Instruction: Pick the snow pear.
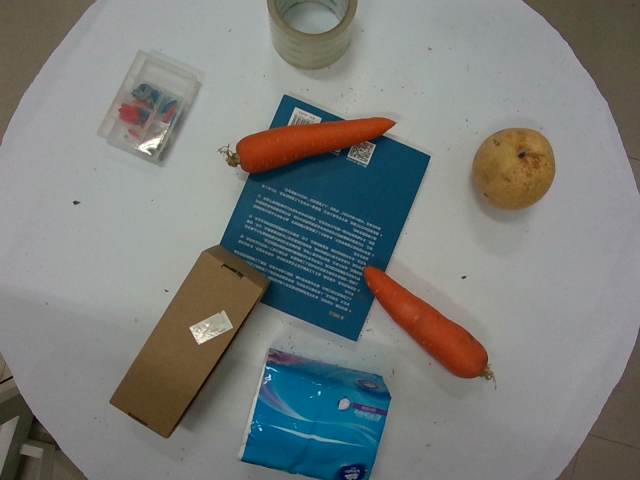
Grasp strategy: vertical